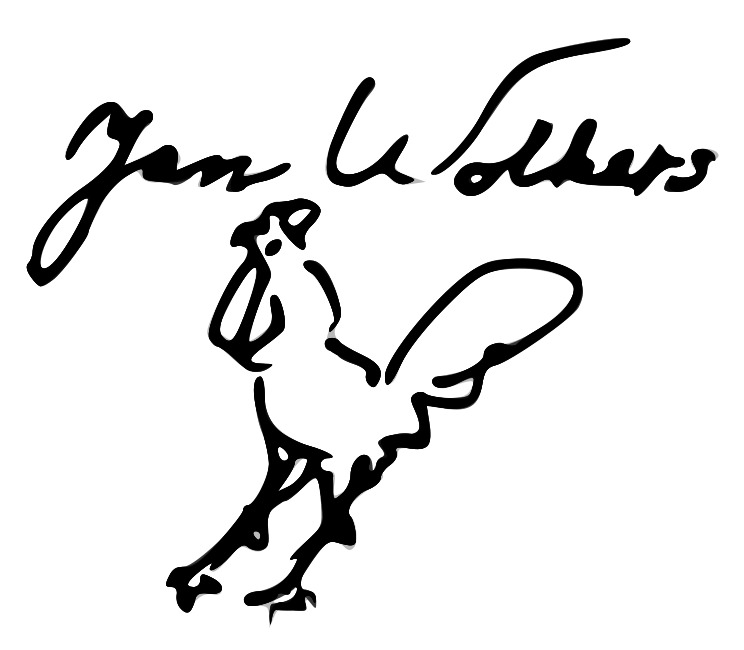
Signature of: jan wolkers